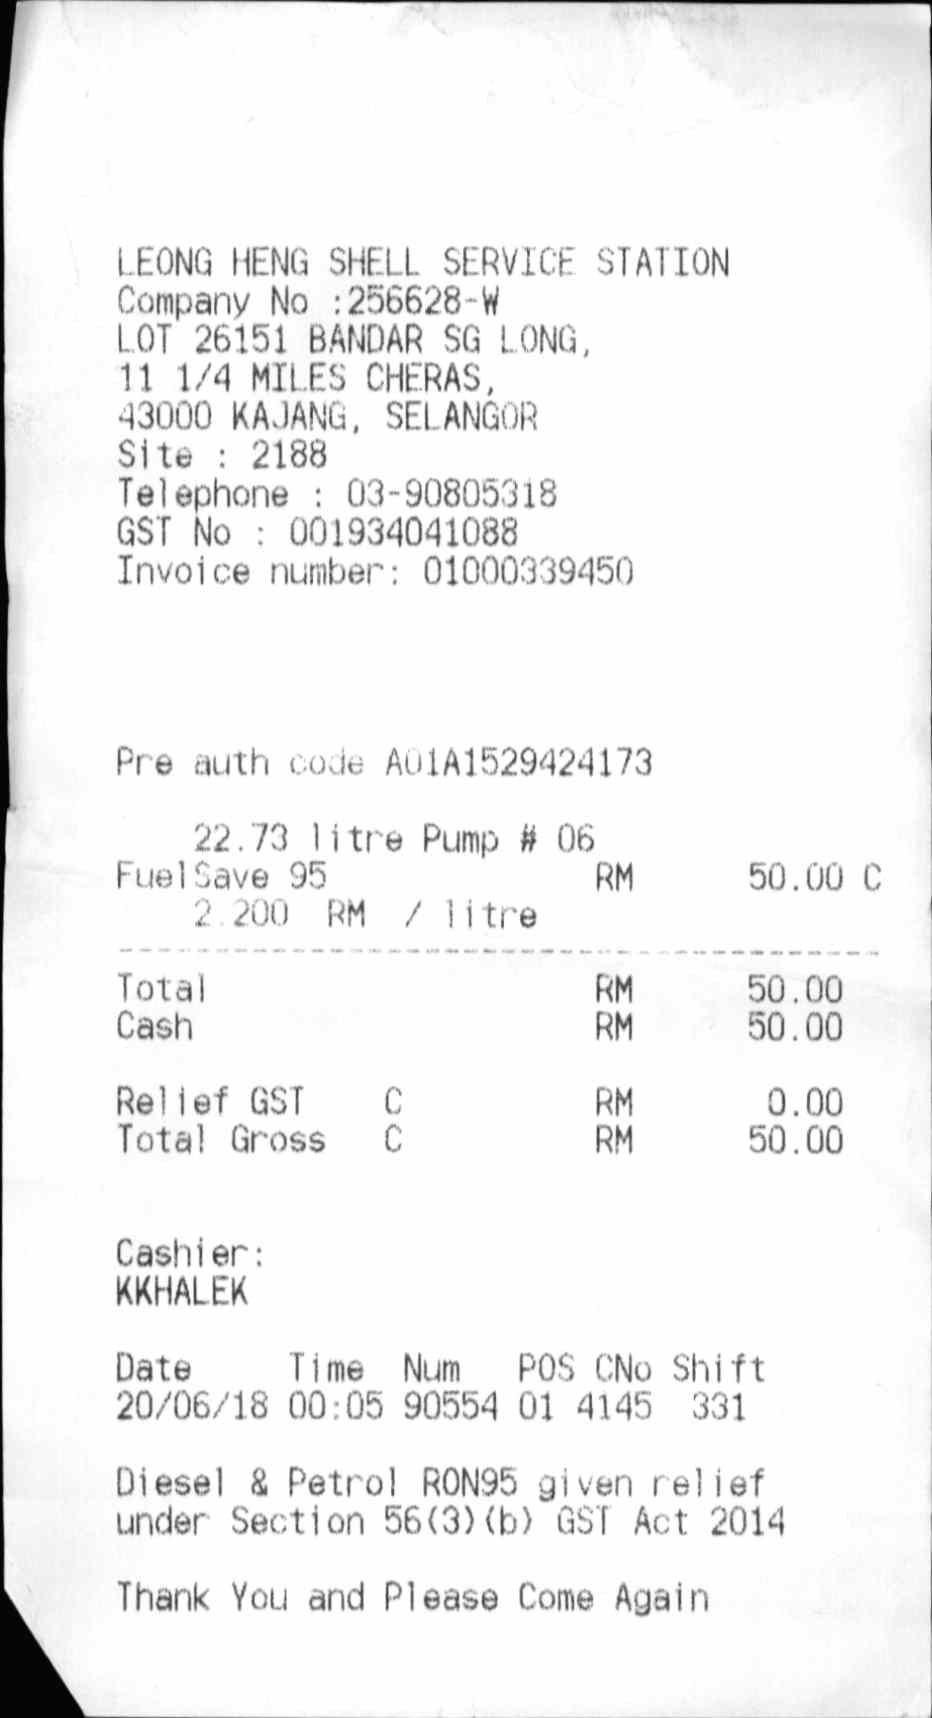
LEONG HENG SHELL SERVICE STATION
COMPANY NO :256628-W
LOT 26151 BANDAR SG LONG,
11 1/4 MILES CHERAS,
43000 KAJANG, SELANGOR
SITE : 2188
TELEPHONE : 03-90805318
GST NO : 001934041088
INVOICE NUMBER: 01000339450
PRE AUTH CODE A01A1529424173
22.73 LITRE PUMP # 06
FUELSAVE 95
RM
50.00 C
2.200
RM / LITRE
TOTAL
RM
50.00
CASH
RM
50.00
RELIEF GST
C
RM
0.00
TOTAL GROSS
C
RM
50.00
CASHIER:
KKHALEK
DATE
TIME
NUM
POS CNO SHIFT
20/06/18 00:05 90554 01 4145
331
DIESEL & PETROL RON95 GIVEN RELIEF
UNDER SECTION 56(3)(B) GST ACT 2014
THANK YOU AND PLEASE COME AGAIN